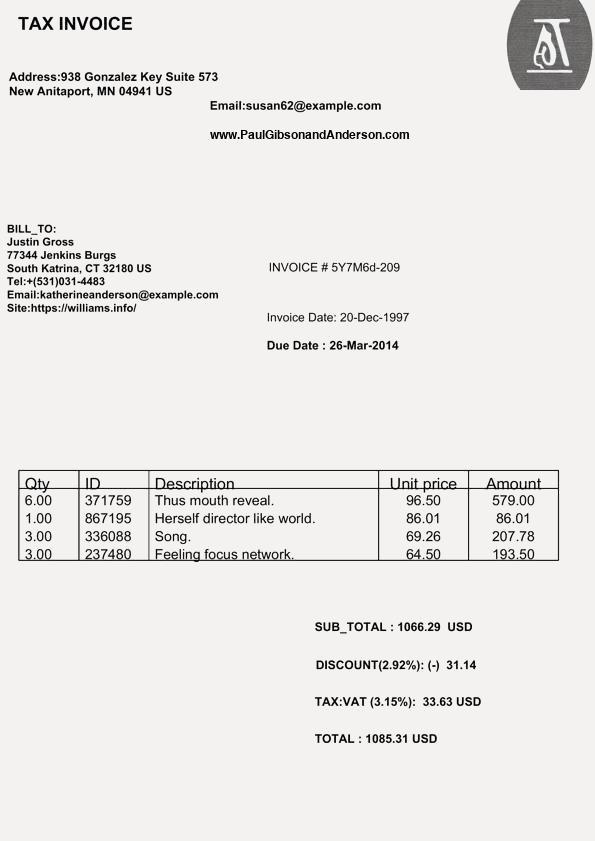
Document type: Invoice